Question: What could the diagnosis suggest?
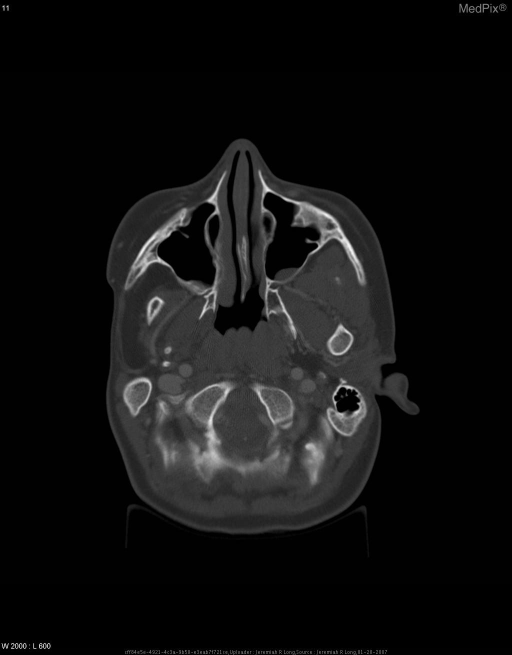
Answer: The possible diagnosis includes •  Goldenhar Syndrome
•  Hemifacial Microsomia.